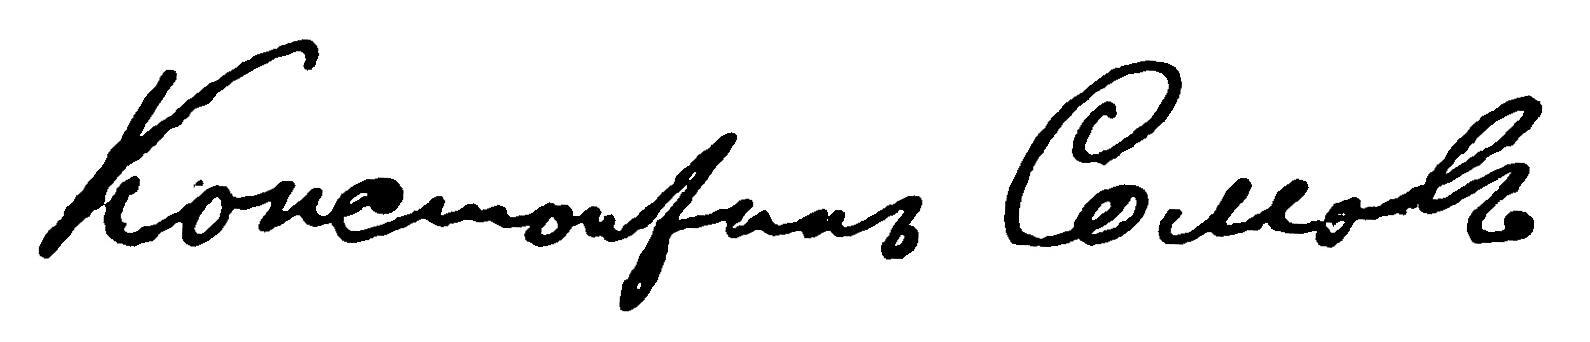
Signature of: konstantin somov